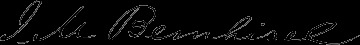
Signature of: john milton bernhisel